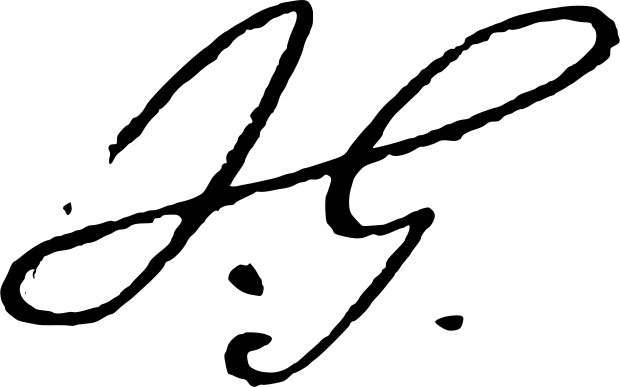
Signature of: joseph glanvill